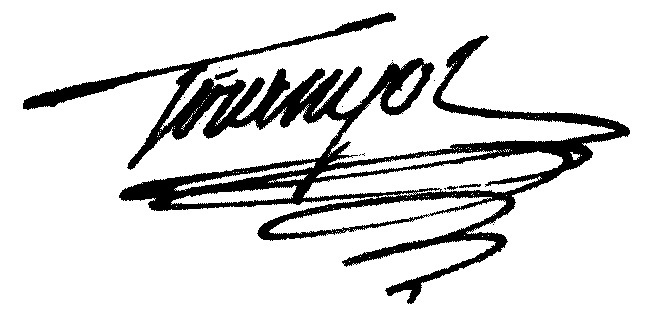
Signature of: philippe sylvain tournyol duclos